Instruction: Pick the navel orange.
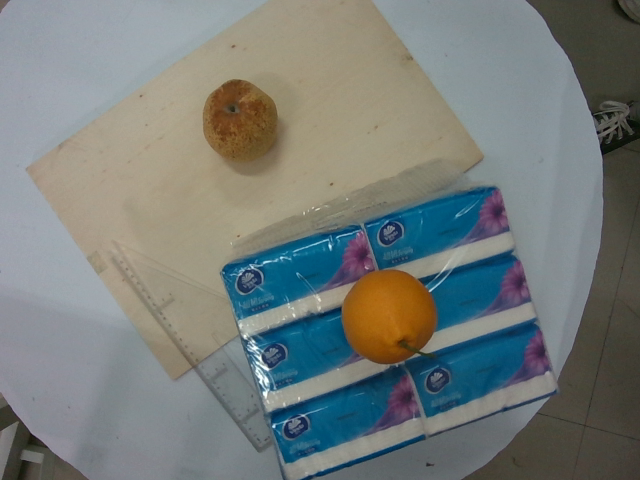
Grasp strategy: vertical